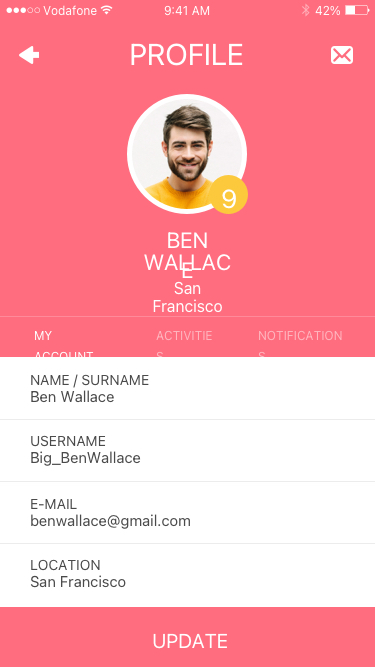
Text in this UI design:
San Francisco
LOCATION
benwallace@gmail.com
E-MAIL
Big_BenWallace
USERNAME
Ben Wallace
NAME / SURNAME
UPDATE
MY ACCOUNT
ACTIVITIES
NOTIFICATIONS
9
BEN
WALLACE
San Francisco
PROFILE